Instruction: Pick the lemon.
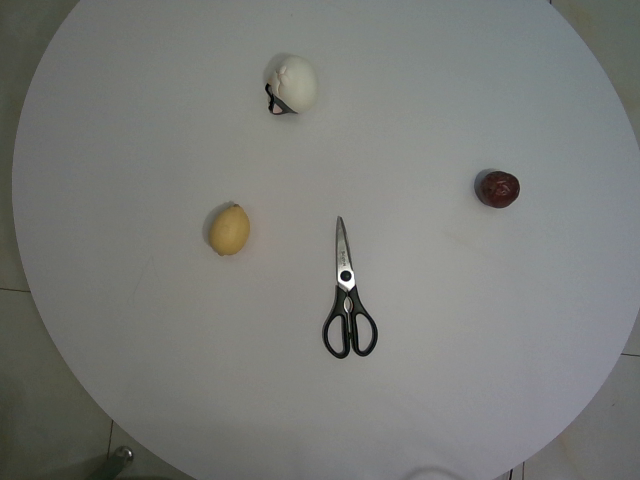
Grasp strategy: vertical